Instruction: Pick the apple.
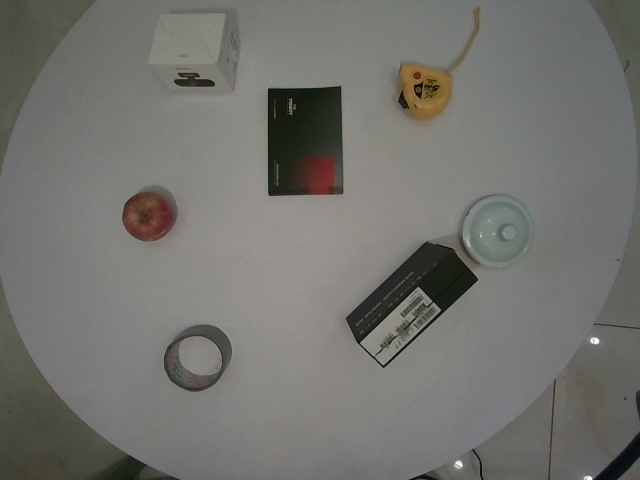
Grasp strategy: vertical